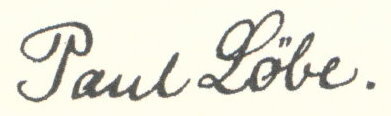
Signature of: paul löbe